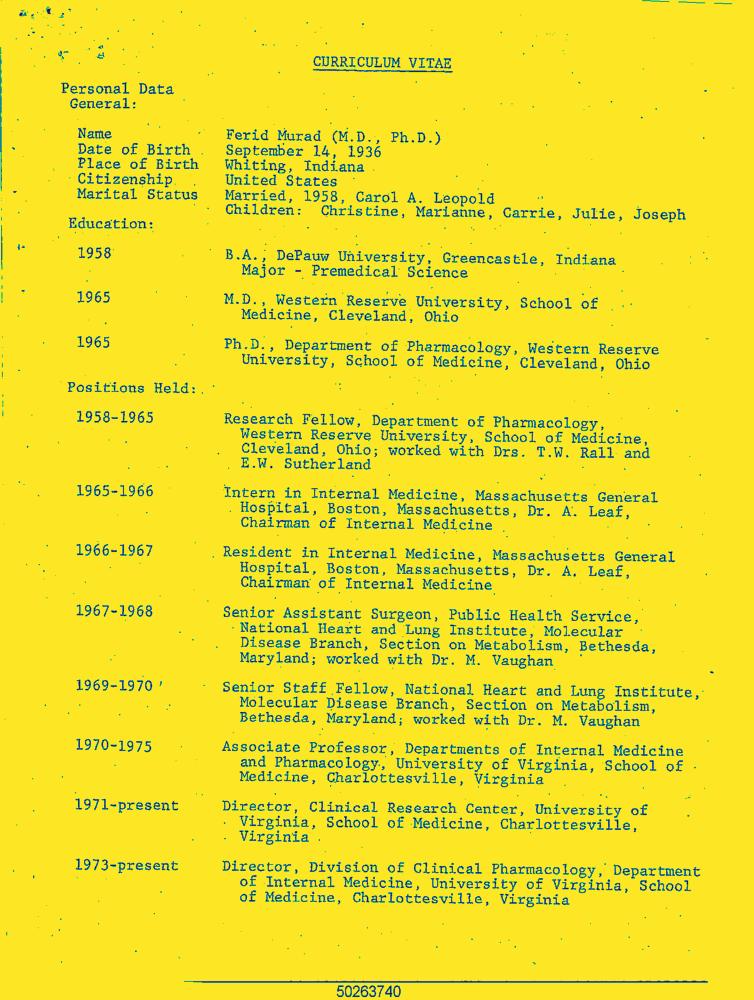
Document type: Resume-Doc